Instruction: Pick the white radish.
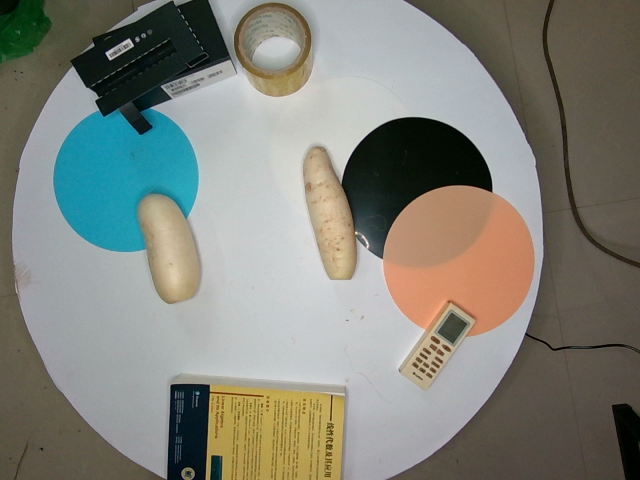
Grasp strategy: vertical